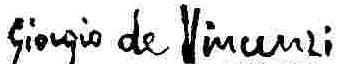
Signature of: giorgio de vincenzi